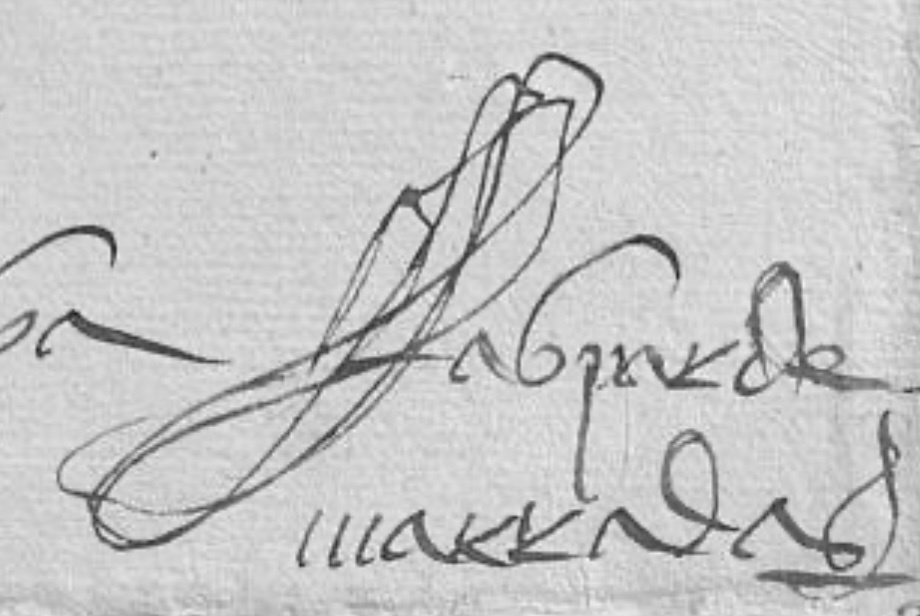
Signature of: gaspar marrades y soler